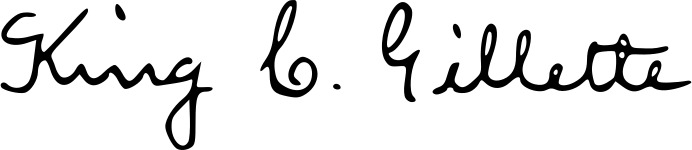
Signature of: king camp gillette